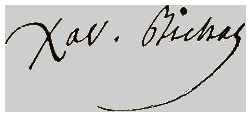
Signature of: xavier bichat